Question: Describe the condition in detail:
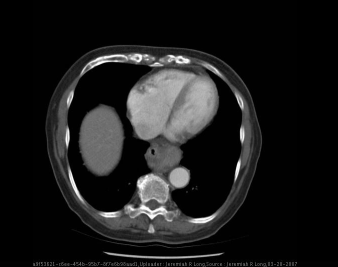
Answer: The disease is discussed as: In the United States and Canada, a large proportion of adults undergoing upper gastrointestinal barium radiographs are found to have a small hiatal hernia. About 90% to 95% of hiatal hernias found by radiograph are sliding hernias, and the rest are paraesophageal or mixed.  Most sliding hiatal hernias are small and of little clinical significance. Patients with symptomatic paraesophageal hernias are most often middle-aged to elderly.  Many patients with small, simple sliding hiatal hernias are asymptomatic. The main clinical significance of the sliding hiatal hernia is its contribution to gastroesophageal reflux . In addition to heartburn and regurgitation, patients with large sliding hiatal hernias may complain of dysphagia or discomfort in the chest or upper abdomen. In a prospective, population-based study the risk of iron-deficiency anemia was found to be increased  in adults with hiatal hernia. On chest radiograph a hiatal hernia may be noted as a soft tissue density in the retrocardiac area. Hiatal hernias are most often diagnosed on upper gastrointestinal barium radiographic studies. At endoscopy the gastroesophageal junction is noted to be proximal to the impression of the diaphragm. [1]

Patients with paraesophageal and mixed hiatal hernias are rarely completely asymptomatic if closely questioned. About half of patients with paraesophageal hernias have gastroesophageal reflux. Other symptoms include dysphagia, chest pain, vague postprandial discomfort, and shortness of breath. A substantial number of patients have chronic gastrointestinal blood loss. If the hernia is complicated by gastric volvulus, acute abdominal pain and retching will occur, often progressing rapidly to a surgical emergency. A paraesophageal or mixed hiatal hernia may be seen on chest radiograph as an abnormal soft tissue density (often with a gas bubble) in the mediastinum. Upper gastrointestinal radiograph is the best diagnostic study. [1]

Hiatal hernias are occasionally complicated by volvulus. The stomach is normally fixed in position by ligamentous attachments to the duodenum, spleen, liver, and diaphragm. Laxity of these ligaments, elevation of the left hemidiaphragm, adhesions, gastric tumor, or masses in adjacent organs may predispose to volvulus. In about one third of cases the volvulus occurs below the diaphragm. In the other two thirds of cases volvulus occurs above the diaphragm in association with a diaphragmatic hernia. Sliding hiatal hernias are not associated with gastric volvulus.  Gastric volvulus may be mesenteroaxial or organoaxial. In about 60% of cases gastric volvulus is organoaxial: the stomach twists along its long axis. This axis usually passes through the gastroesophageal and gastropyloric junctions. The antrum rotates anteriorly and superiorly, the fundus posteriorly and inferiorly, twisting the greater curvature at some point along its length. This type of volvulus is commonly associated with a diaphragmatic hernia. Organoaxial volvulus is usually an acute event. Vascular compromise and gastric infarction may occur. The other major type of gastric volvulus is mesenteroaxial, in which the stomach folds on its short axis running across from the lesser curvature to the greater curvature, and the antrum twists anteriorly and superiorly. [1]

Simple sliding hiatal hernias do not require treatment. Patients with symptomatic giant sliding hiatal hernias, paraesophageal, and mixed hernias should be offered surgery. Many experts suggest that surgery should be offered to patients with asymptomatic paraesophageal hernias, because about 30% of these patients will develop complications if left untreated. Many surgeons routinely perform a fundoplication on all repairs, both to prevent postoperative reflux esophagitis and to fix the stomach in the abdomen. Less commonly a gastrostomy is used to fix the stomach in position. Patients with sliding hiatal or paraesophageal hernias may have shortening of the esophagus. This makes it difficult to restore the gastroesophageal junction below the diaphragm without tension. In such cases an extra length of neoesophagus can be constructed from the proximal stomach (Colles-Nissen procedure). Paraesophageal and mixed hernias can be repaired through the chest or abdomen, with open or laparoscopic techniques. Compared with open repair, laparoscopic repair is associated with less blood loss, fewer overall complications, shorter hospital stay, and quicker return to normal activities. Long-term results are probably equal with either approach. Potential surgical complications include esophageal and gastric perforation, pneumothorax, and liver laceration. Potential long-term complications may include dysphagia if the wrap is too tight or gastroesophageal reflux if the fundoplication breaks down or migrates into the chest. Recurrence rates are about 10 [1]

1. Feldman: Sleisenger & Fordtran's Gastrointestinal and Liver Disease, 7th ed., Copyright © 2002 Elsevier: MD Consult Online Core Collection Textbook: pp 369-374